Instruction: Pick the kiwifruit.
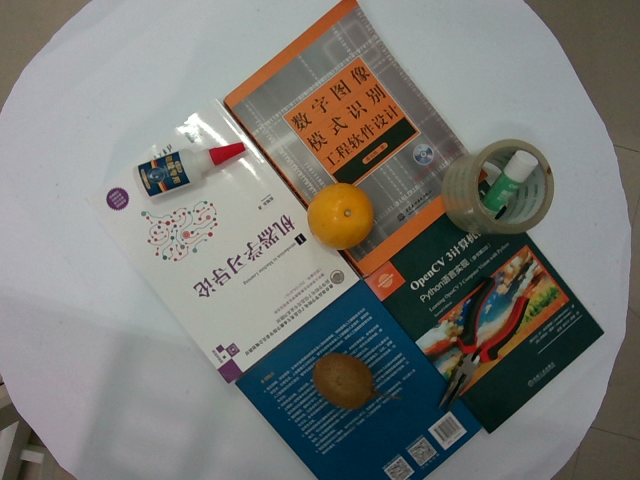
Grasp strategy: vertical